Retrieve the amount in words, amount in figures, name of the payee, date on the cheque, and the bank name from the image.
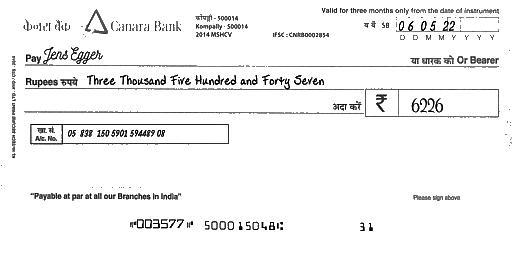
amt_in_words: Three Thousand Five Hundred and Forty Seven
amt_in_figures: 6226
payee_name: Jens Egger
bank_name: Canara Bank
cheque_date: 06/05/22